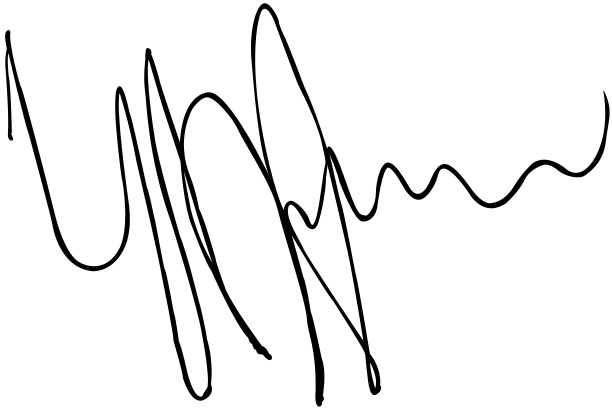
Signature of: viggo sandvik